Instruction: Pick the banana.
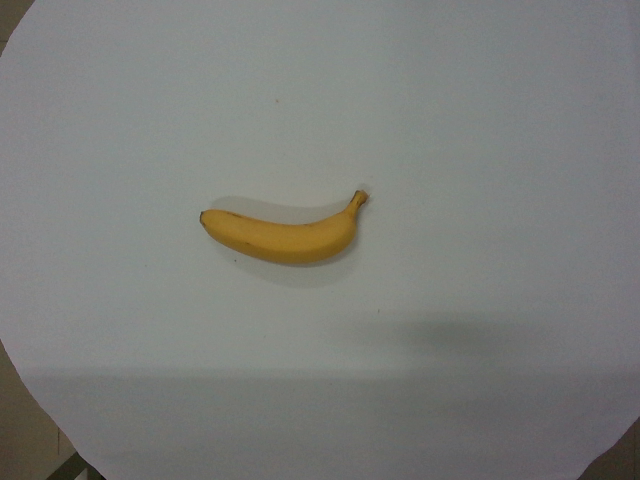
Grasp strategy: vertical